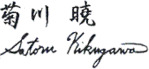
Signature of: satoru kikugawa